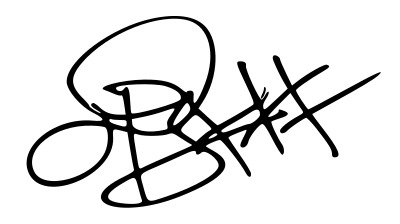
Signature of: danny brown